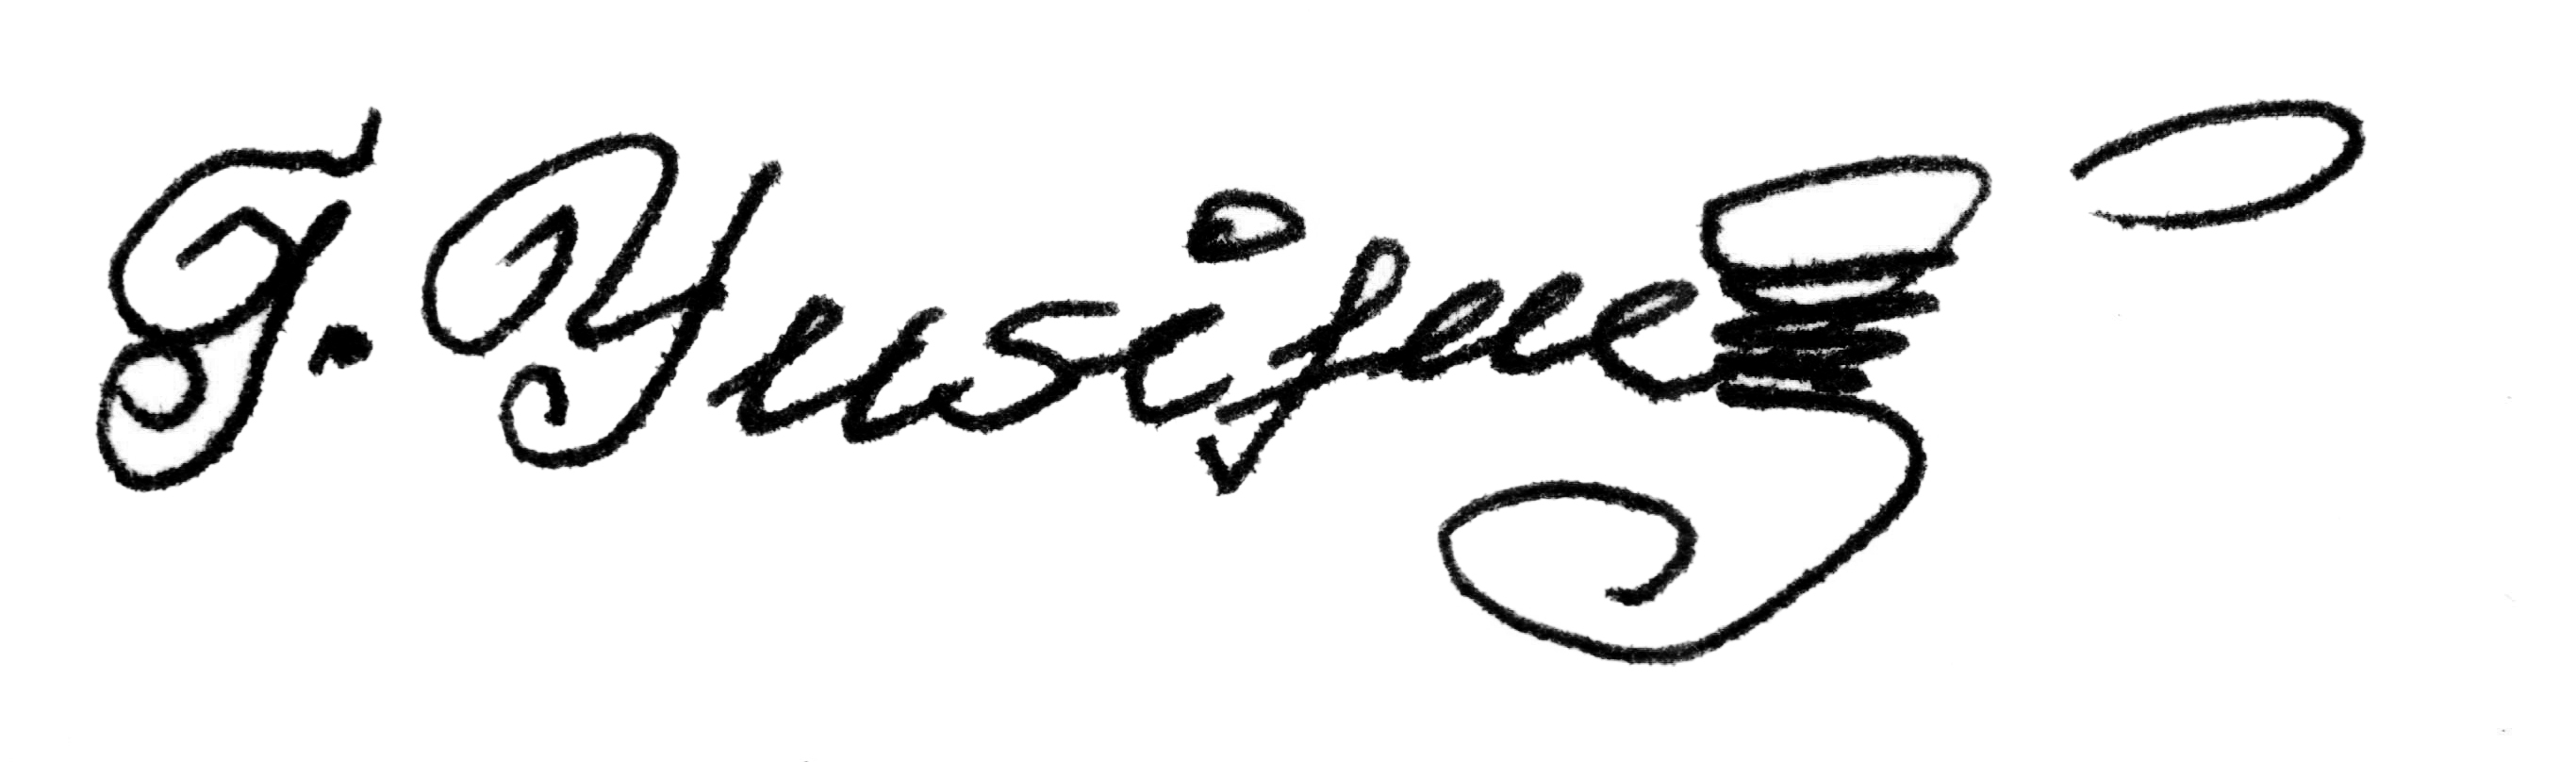
Signature of: tofiq yusif